Patient: Female, age 47
A 47-year-old female, a resident of Mexico City, presented with fever, cough, and dyspnea. Her illness had started with a productive cough approximately 10 days prior during a family trip to the state of Chiapas, Mexico. At that time she was prescribed levofloxacin with no relief, followed by azithromycin and prednisone with temporary improvement of symptoms. Upon arrival to the USA, she became febrile and more dyspneic, which prompted her visit to the emergency department (ED). There was no personal history of TB.
Vital signs on admission were notable for a pulse of 108 beats/min, a temperature of 102  F, and an oxygen saturation of 88% on room air that improved to 95% with 4 L/minute of oxygen via nasal cannula. Laboratory evaluation was significant for a mild leukocytosis (12 K/muL) and normal serum electrolytes. Liver function tests were unremarkable. Rapid testing for HIV was negative. Serial chest radiography revealed a rapidly progressive diffusely nodular infiltrate (Fig. 1A and B). Computed tomography (CT) of the chest confirmed the presence of innumerable nodules (Fig. 1C).
She was started on ceftriaxone for community-acquired pneumonia and on an empiric anti-tuberculous regimen. Blood cultures and sputum mycobacterial smears returned negative. Despite the aforementioned antimicrobial regimen, the patient remained febrile with a requirement for oxygen via 50% face mask. Bronchoscopic biopsies were performed but were non-diagnostic, described as interstitial lymphocytic infiltration without granulomas.
Upon further questioning, she mentioned entering Mayan ruins in Palenque during her visit to Chiapas. She likewise informed her clinicians that her children, who had accompanied her on that trip, were now ill in Mexico with "nodules in their lungs." Liposomal amphotericin B (L-AmB) was started empirically for histoplasmosis, and the patient was referred for surgical lung biopsy, which revealed necrotizing granulomatous inflammation with fungal forms consistent with H. capsulatum (Fig. 2A and B). Subsequently her urine Histoplasma antigen assay returned positive (1.31 ng/ml, Quest Diagnostics, Inc., Teterboro, NJ, USA). She clinically improved after 8 days of L-AmB therapy and was discharged home to Mexico with instructions to complete a 12-week course of oral itraconazole 200 mg twice daily.
Keywords: aids, acquired immunodeficiency syndrome, anca, anti-neutrophil cytoplasmic antibody, aza, azathioprine, bal, bronchoalveolar lavage, ct, computed tomography, dh, disseminated histoplasmosis, ed, emergency department, fungal, hiv, human immunodeficiency virus, immunocompromised, l-amb, liposomal amphotericin b, lung infection, nyc, new york city, res, reticuloendothelial system, tb, tuberculosis
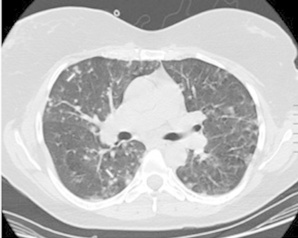
Image caption: C, CT scan of the chest showing numerous ill-defined nodules in a centrilobular distribution (arrows).